Question: How is the property described in the document?
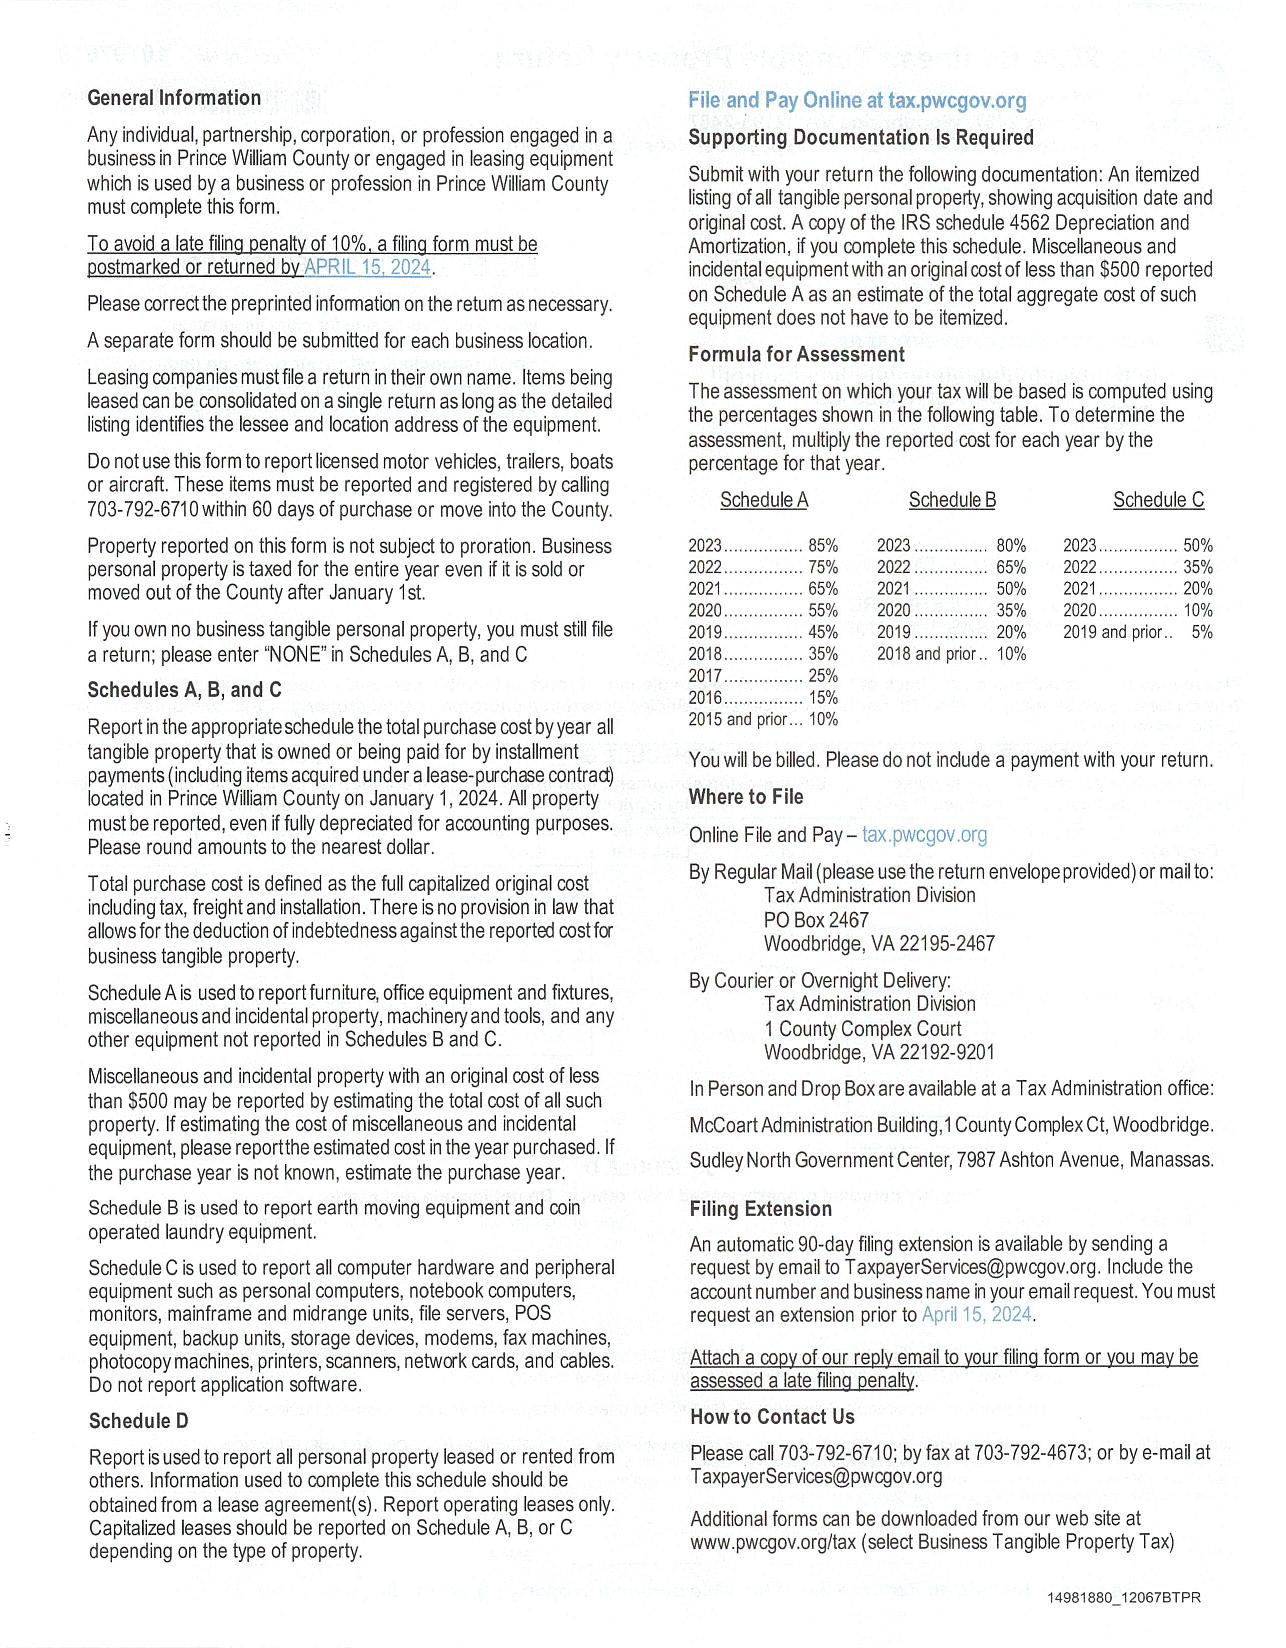
Answer: "tangible personal property"